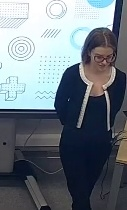
Транскрипция: and thirsty.
Категория: Коммуникативные модальности
Подкатегория: Невербальное; Паравербальное
Описание действия: Педагог обратился к ученикам перед началом занятия с неформальным вопросом, чтобы вовлечь учеников в процесс путем их ответа на вопрос.
Контекст и комментарии: Контекст до: учитель начал урок, ученики были слегка напряжены. Контект после: ребята проявили эмоциональную реакцию, ответив на вопрос учителя об их состоянии. Педагогический смысл: Тем самым это эффективно тем, что ученики вовлекаются в учебный процесс и проявляют заинтересованность.